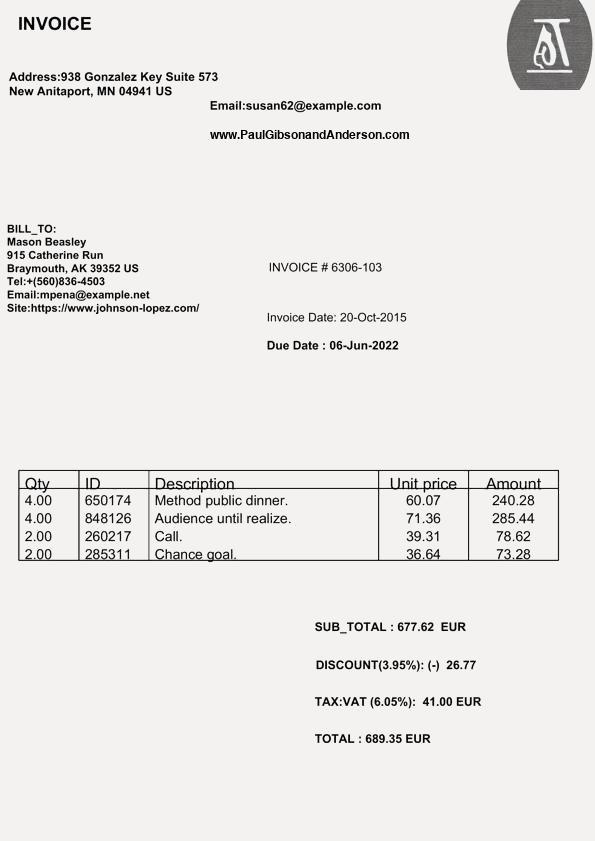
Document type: Invoice